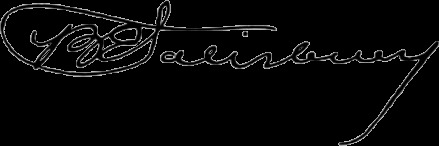
Signature of: bert e salisbury